Question: How does the patient history play a role?
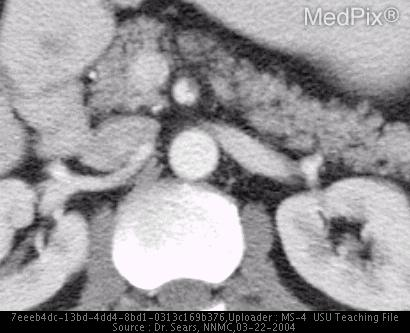
Answer: The patient's history of 47 year old, with 12 day hx of steadily worsening, crampy abdominal pain.  Pt reported experiencing sudden onset of pain on the morning of 01 Jan and worsening over the course of day.  Pt presented to local ED and underwent CT and US (both negative), was diagnosed with viral vs bacterial gastroenteritits, and released.  Pt and family returned to his geographical home, however the pain did not subside, and pt presented to the local hospital 2 days later (9 days prior to current presentation).  Pt was seen in the family health clinic and was referred to GI for workup and treatment for gastric ulcer.  He was started on prevacid and zantac, and sent home.  H pylori test at that time was negative.  The pain did not improve over the course of the next several days, and steadily worsened.  He stated that eating made it worse, and that curling into a fetal position helped.  On the morning of 13 Jan he presented to the ED again, stating that the pain peaked the night before, and the pain is as low as it has been in days.  Negative nausea or vomiting.  + fever and chills on initial presentation 01Jan, however currently afebrile. is key in understanding the case.